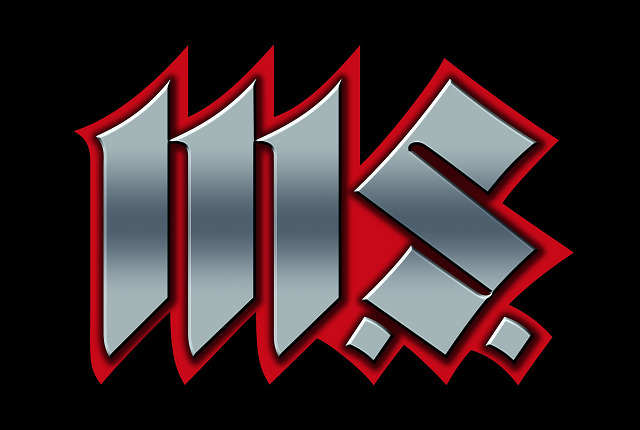
Signature of: doru istudor